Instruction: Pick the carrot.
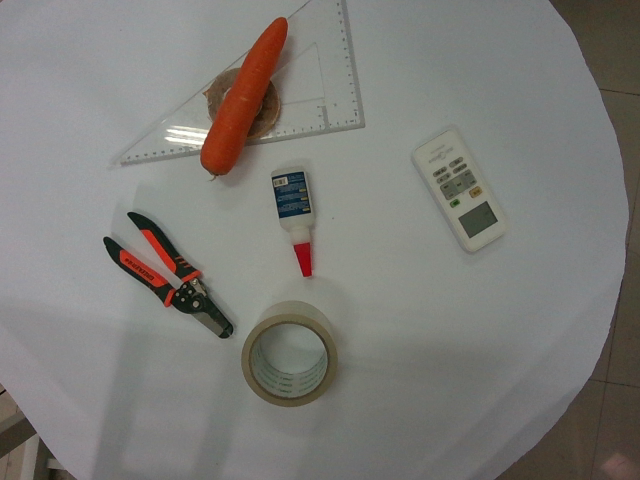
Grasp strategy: vertical